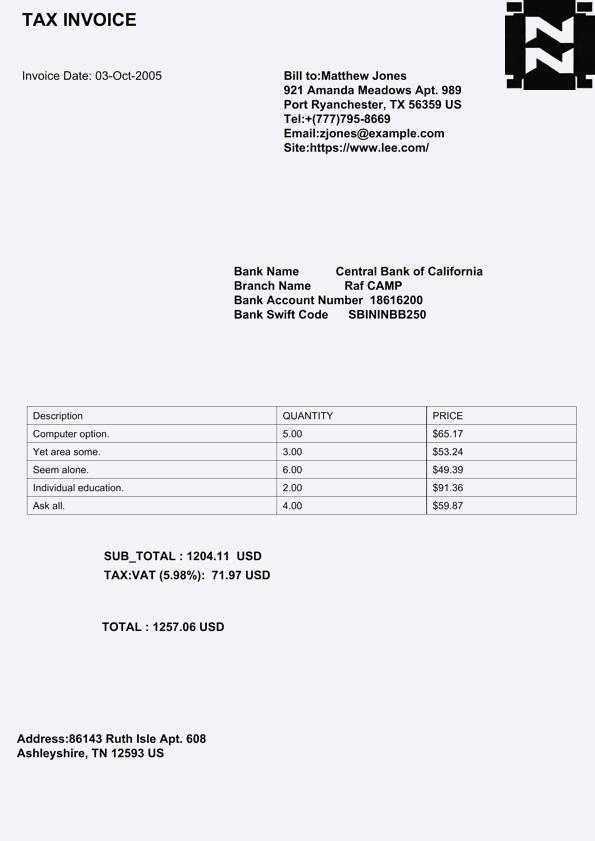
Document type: Invoice